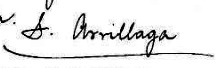
Signature of: santiago arrillaga